Question: Talk about the condition:
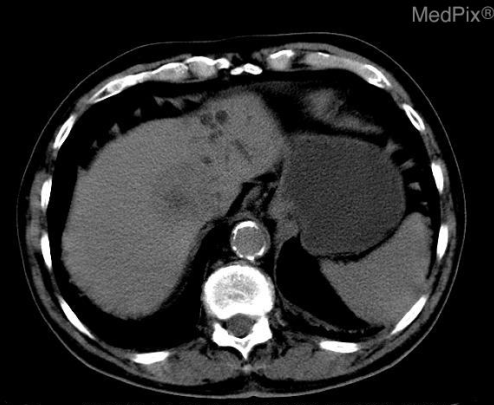
Answer: The disease is discussed as: •  Discussion: Cholangiocarcinomas  are rare slow-growing malignancies of the biliary duct system, that may occur anywhere within the biliary system from the liver to the ampulla of Vater. Cholangiocarcinomas are encountered in 3 geographic regions: intrahepatic, extrahepatic (ie, perihilar), and distal extrahepatic. Perihilar tumors are the most common and intrahepatic tumors are the least common. Perihilar tumors also called Klatskin tumors occur at the bifurcation of right and left hepatic ducts. 95% of these tumors are ductal adenocarcinomas and the remainder are squamous cell tumors. Local extension occurs into the liver, porta hepatis, and regional lymph nodes of the celiac and pancreaticoduodenal chains. The etiology of most bile duct cancers remains undetermined. Long-standing inflammation, as with primary sclerosing cholangitis (PSC) or chronic parasitic infection, has been suggested as playing a role by inducing hyperplasia, cellular proliferation, and, ultimately, malignant transformation. Cholangiocarcinomas is slow growing and tends to invade locally dissecting along tissue planes. In Southeast Asia, chronic infection with liver flukes, Clonorchis sinensis has been causally related to cholangiocarcinomas. It also has an association with ulcerative colitis and primary sclerosing cholangitis.  Increased incidence has been noted in exposure to Thortrast radiopaque medium and in rubber industries. Several congenital diseases also show a relationship, including choledochal cysts and Caroli’s disease.

•  Clinical presentation:
Patients often present with painless jaundice and many patients present with unresectable or metastatic disease.  Pruritis and non-specific abdominal pain are other common complaints. Physical exam findings include hepatomegaly (tender/non-tender), a palpable non-tender gallbladder (Courvoisier sign) and splenomegaly secondary to portal hypertension. Lab findings include elevated LFT’s.  CEA and CA 19-9 tumor markers may be positive but cholangiocarcinomas does not produce alpha feto proteins (AFP).

• Imaging:
Initial evaluation should be with ultrasound and CT.  The most common US finding is general ductal dilitation.  Focal ductal dilitation, lobar atrophy, bile duct wall thickening and rarely a polypoid mass within the ducts may also be seen.  CT demonstrates biliary dilation as well but can show thickening of the bile duct walls more accurately. In peripheral cholangiocarcinomas the CT scan is often nonspecific demonstrating minimal contrast enhancement with a poorly defined isoattenuating or hypoattenuating mass.  Delayed enhancement (8-10 min) is useful in hilar tumors.  The tumor itself is only identified in about 50% of cases.  CT is good at showing lymphadenopathy and lobar atrophy.  Cholangiography(ERCP or PTC) is very helpful in demonstrating ductal anatomy and has the added benefit of enabling stent placement for drainage. MRI Cholangiography is being used more frequently and may help define tumor extension into portal vessels.

•  Treatment:
Stenting is very useful in both palliative care to relieve obstruction and for symptomatic relief preop.  The only possible cure is complete resection but imaging confirmation of complete resection is often impossible. Lesions are considered unresectable if tumor involves either both lobes of the liver or major portal veins or hepatic arteries. Overall resecatability is about 40%. Chemo and radiation therapy can be used for palliative treatment but show little benefit. Celiac-plexus block via regional injection of alcohol or other sclerosing agent can relieve pain in the mid-back associated with retroperitoneal tumor growth.